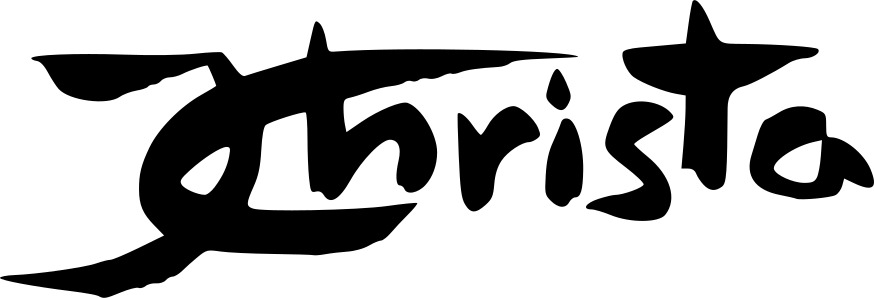
Signature of: janusz christa